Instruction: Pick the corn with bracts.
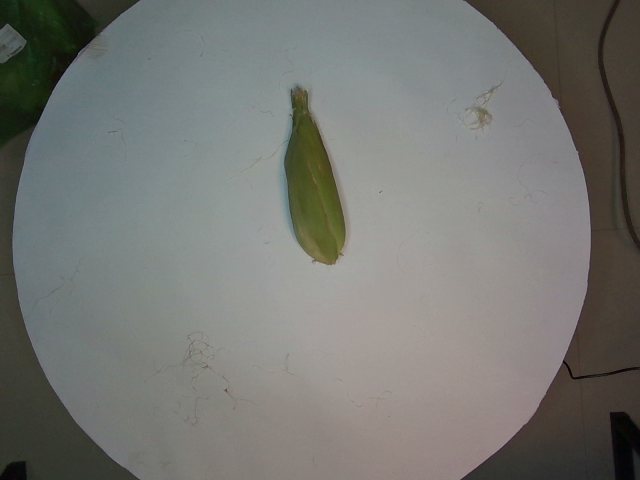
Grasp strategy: vertical